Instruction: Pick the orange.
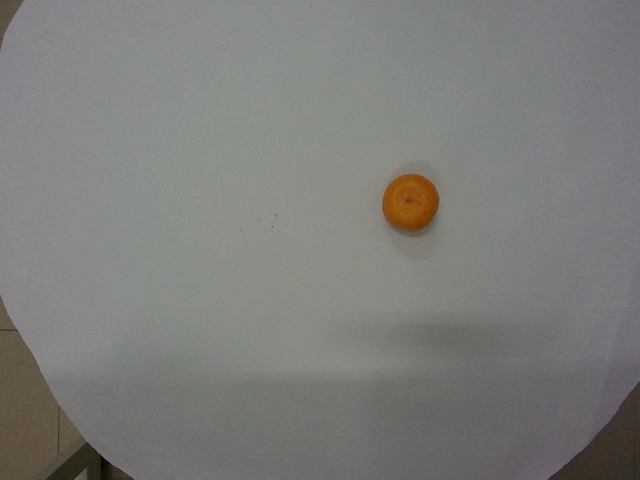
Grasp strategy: vertical